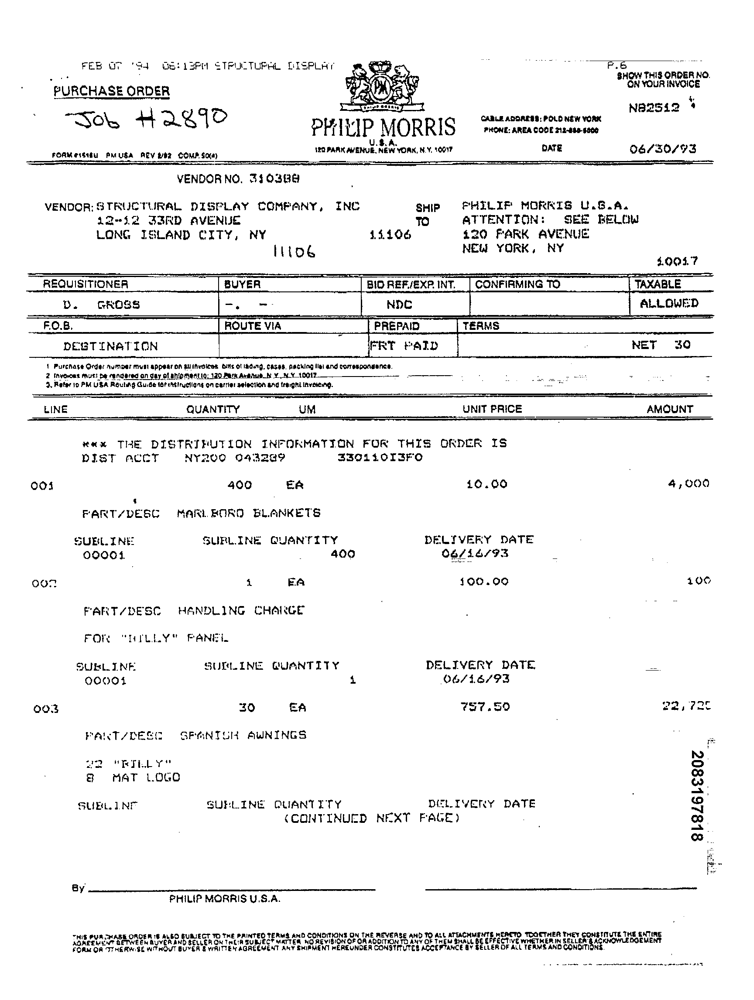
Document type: Invoice